Retrieve the amount in words, amount in figures, name of the payee, date on the cheque, and the bank name from the image.
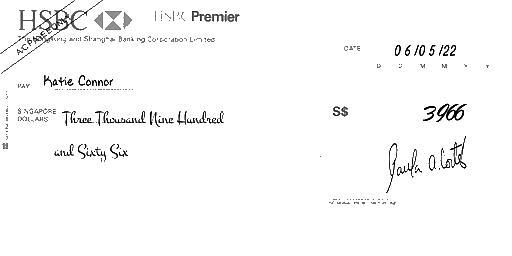
amt_in_words: Three Thousand Nine Hundred and Sixty Six
amt_in_figures: 3966
payee_name: Katie Connor
bank_name: HSBC
cheque_date: 06/05/22